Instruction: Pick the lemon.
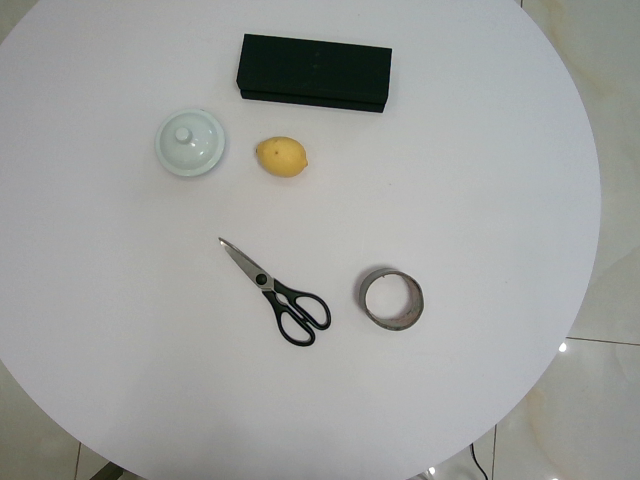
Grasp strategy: vertical